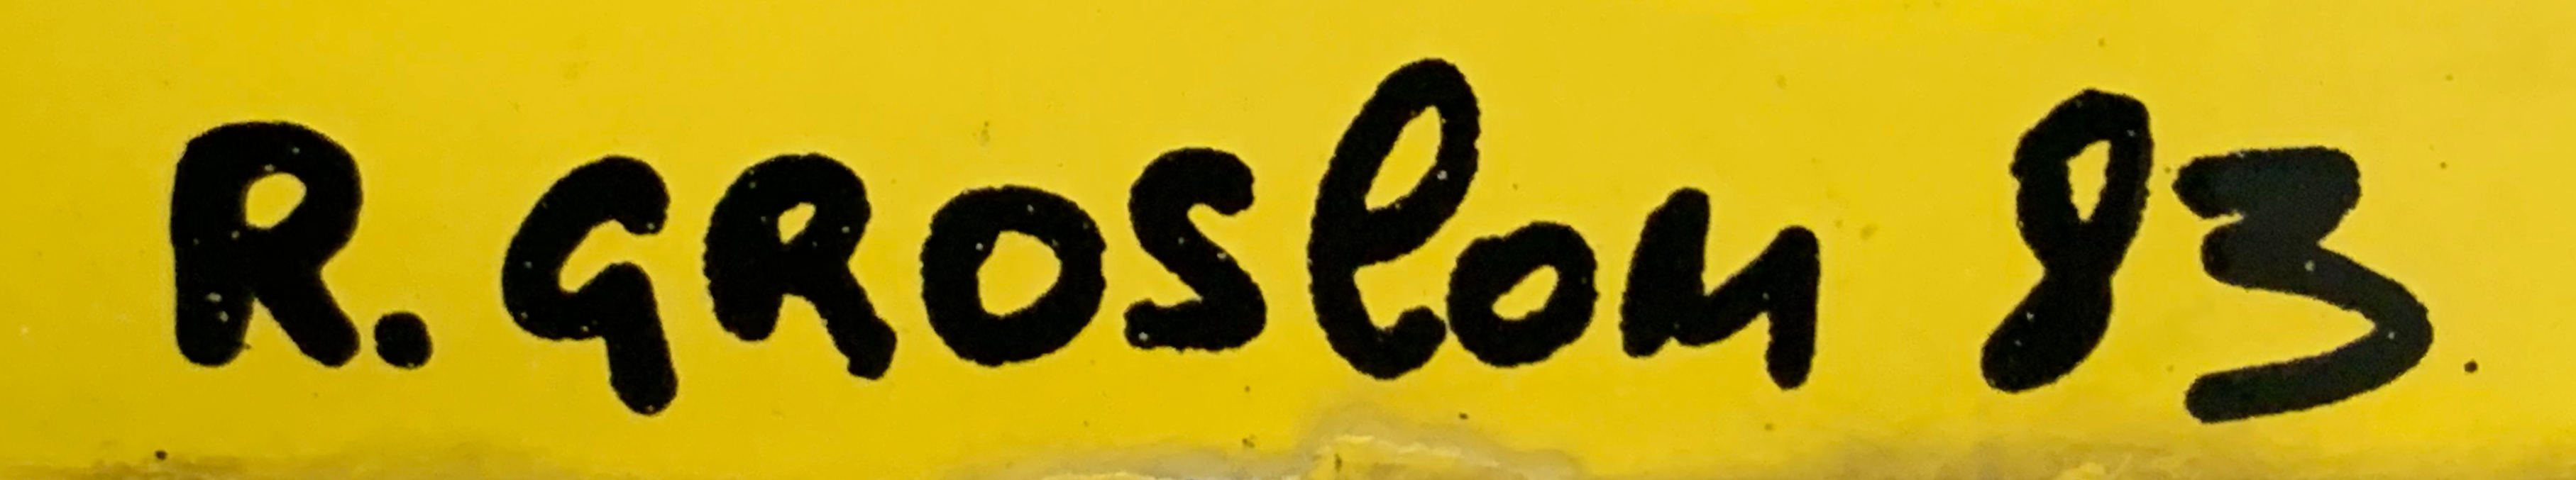
Signature of: roger groslon